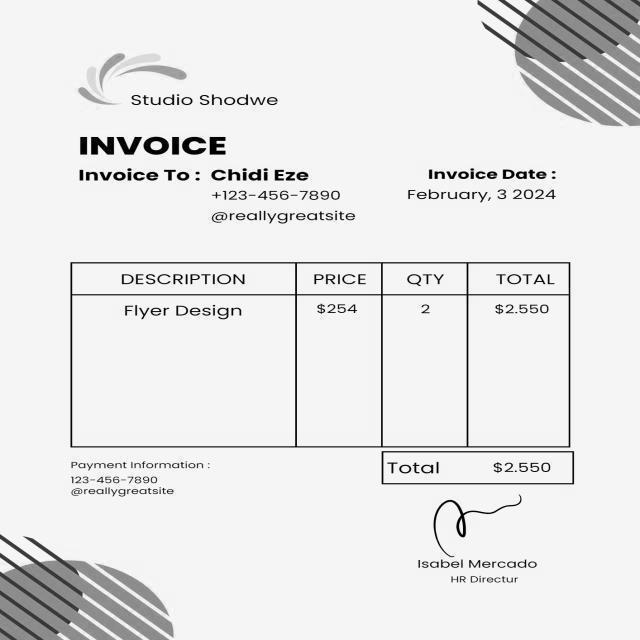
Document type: Invoice